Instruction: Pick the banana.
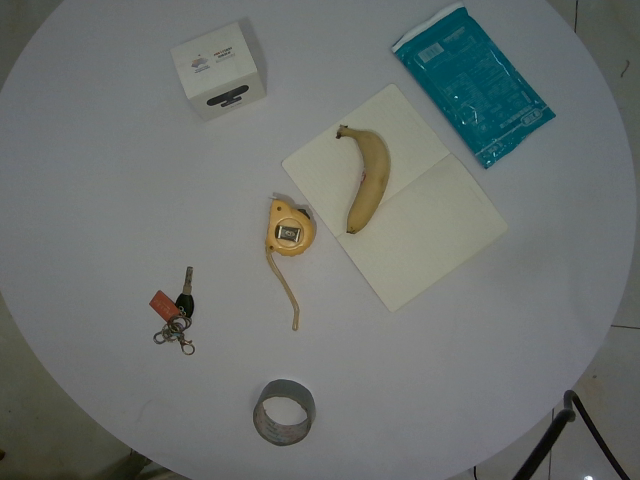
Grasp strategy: vertical